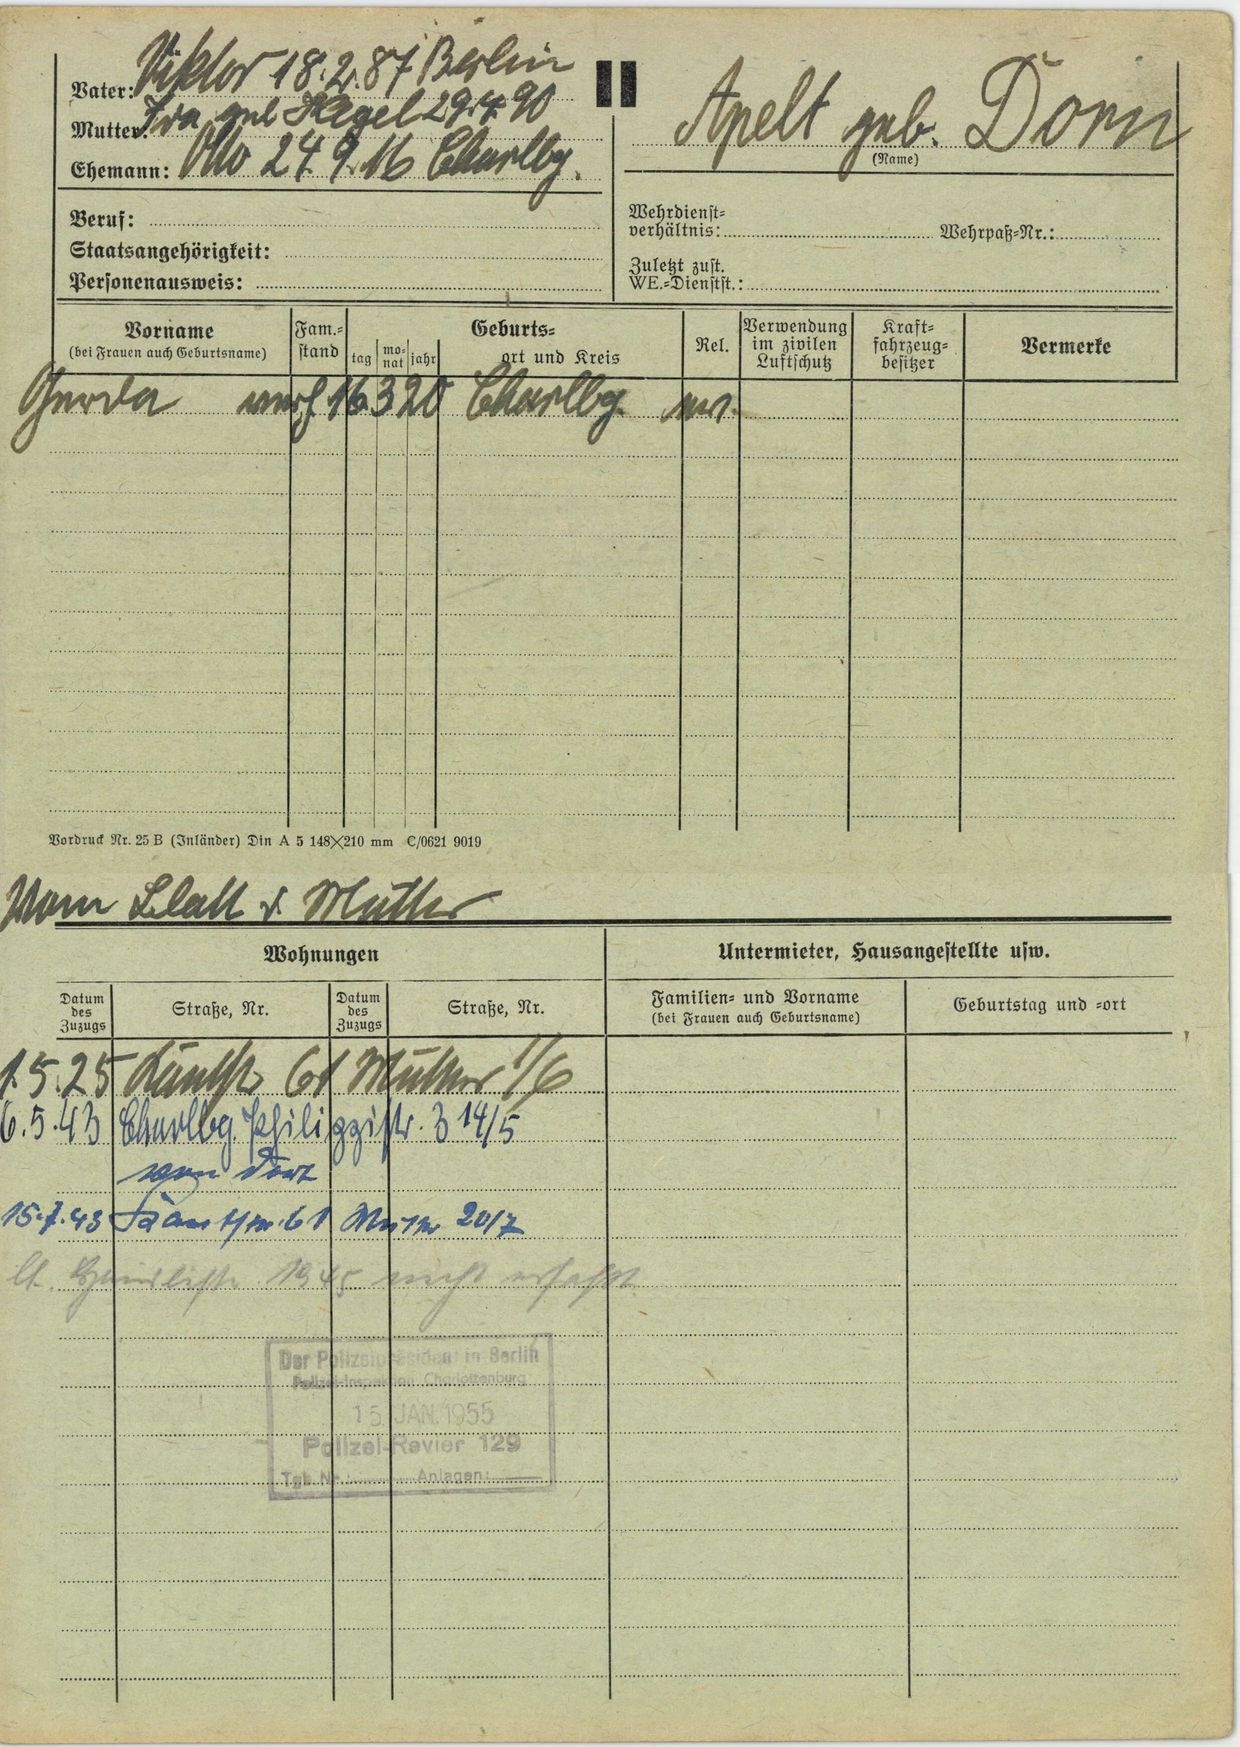
Apelt geb. Dorn